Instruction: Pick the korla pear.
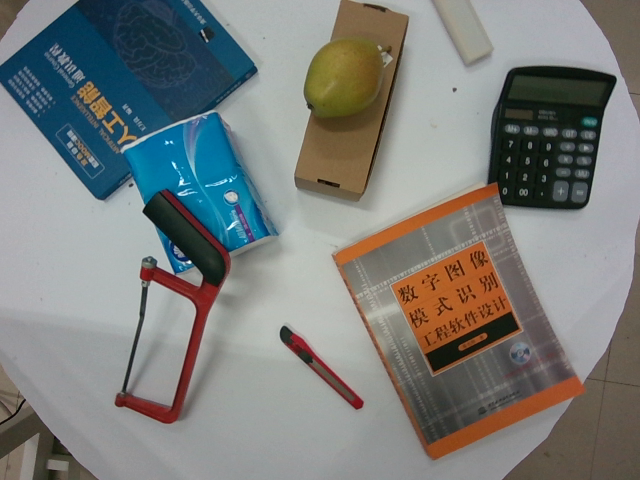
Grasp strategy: vertical